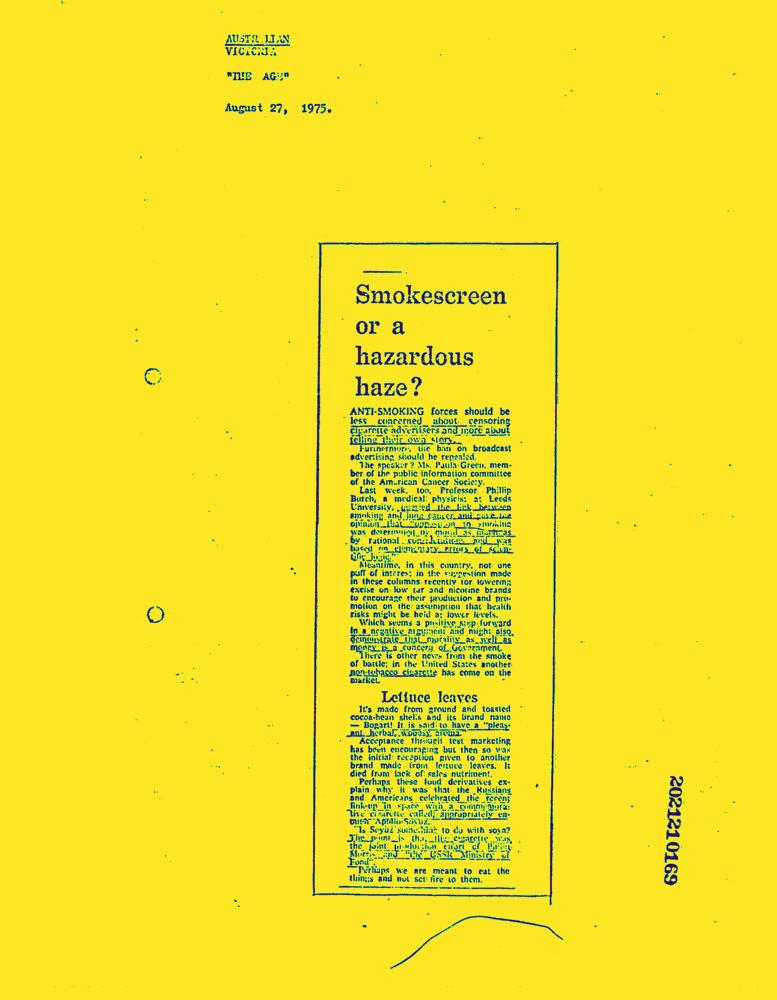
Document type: News-Article